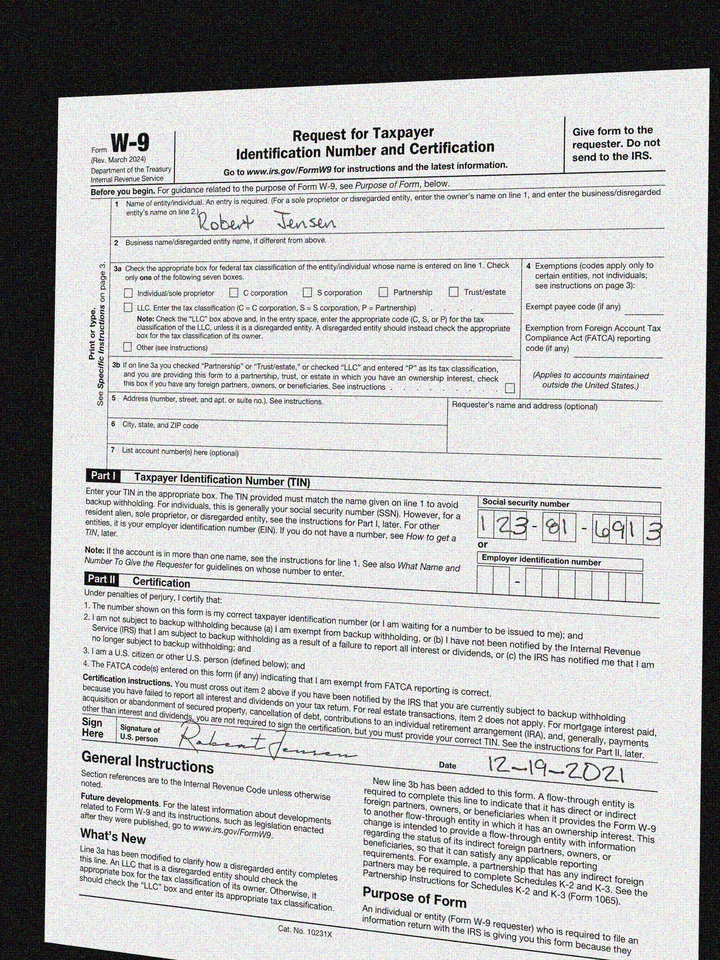
cbx: no
ssn: 123816913
enm: Robert Jensen
sdt: 12-19-2021